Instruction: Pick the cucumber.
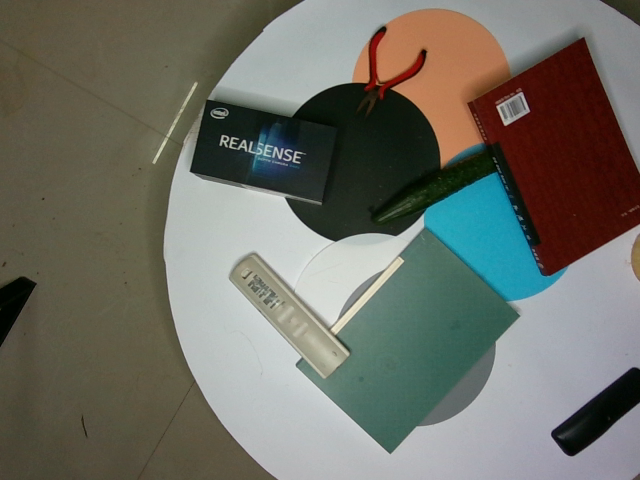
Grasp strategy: vertical